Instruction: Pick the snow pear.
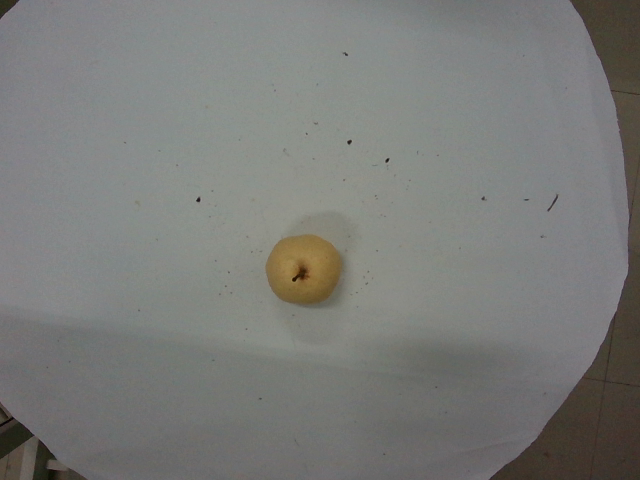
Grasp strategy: vertical